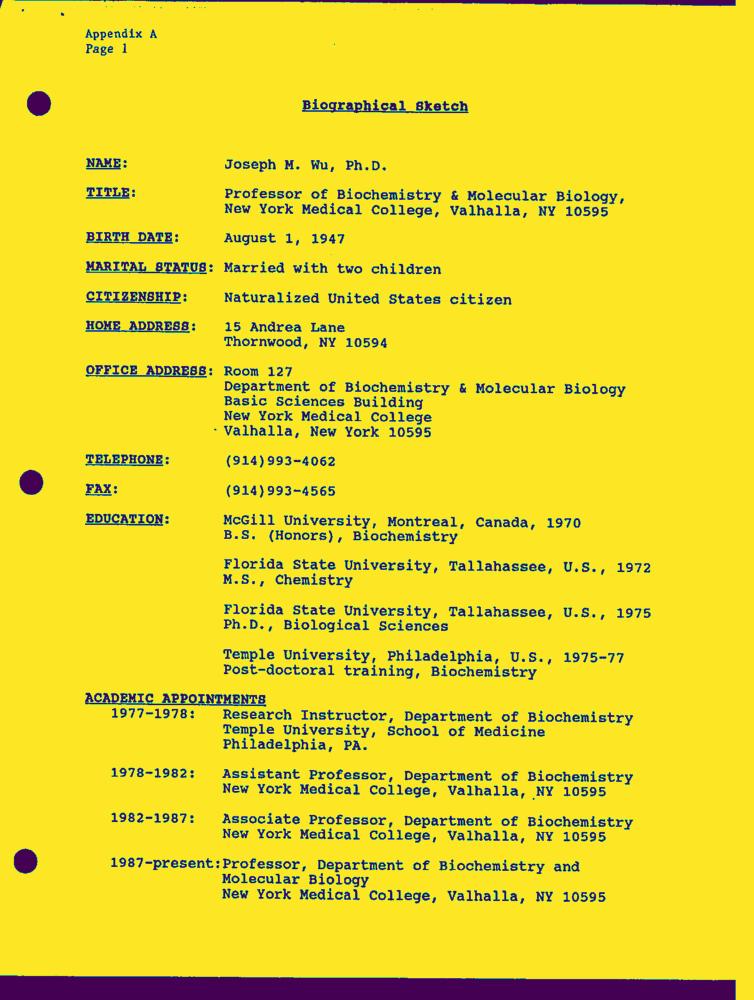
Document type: Resume-Doc